Can you pull out the amount in words, numerical amount, payee's name, date of the cheque, and the bank's name from the image?
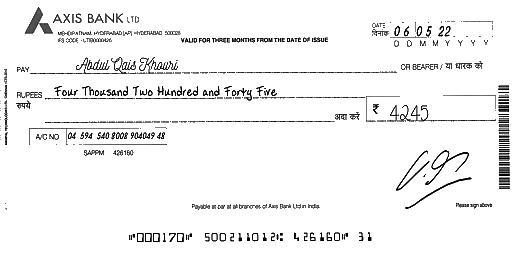
amt_in_words: Four Thousand Two Hundred and Forty Five
amt_in_figures: 4245
payee_name: Abdul Qais Khouri
bank_name: AXIS BANK
cheque_date: 06/05/22